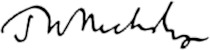
Signature of: john william nicholson